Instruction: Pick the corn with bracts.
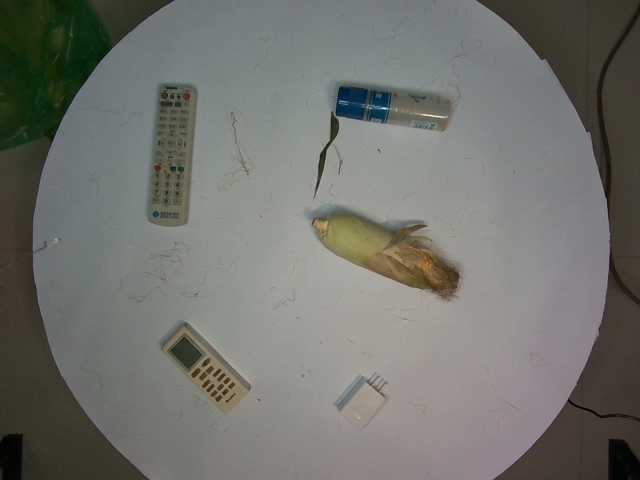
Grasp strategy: vertical